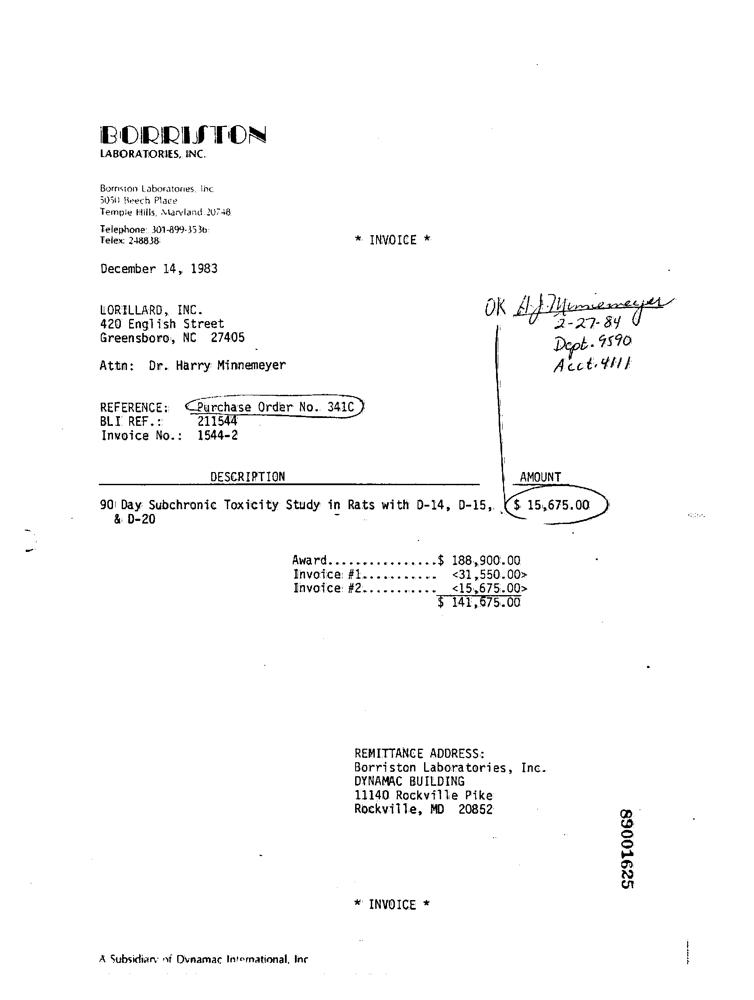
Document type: Invoice